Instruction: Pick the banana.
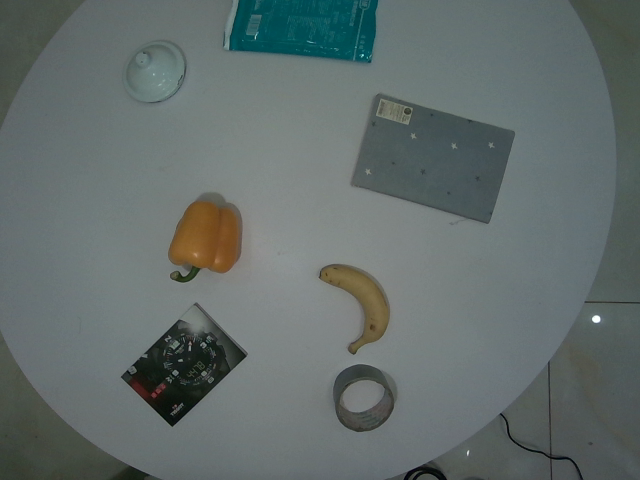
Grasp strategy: vertical